Question: What could the diagnosis suggest?
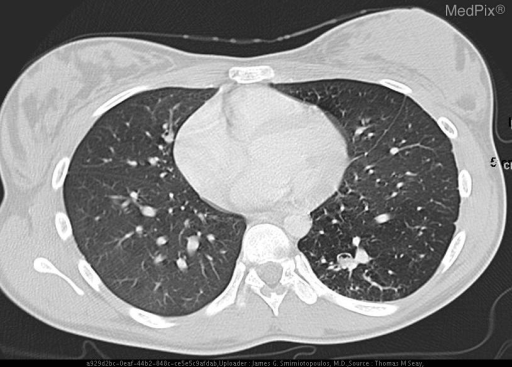
Answer: The possible diagnosis includes Sequestration
Cystic Congenital Adenomatoid Malformation
Bronchiectasis
Tuberculosis.